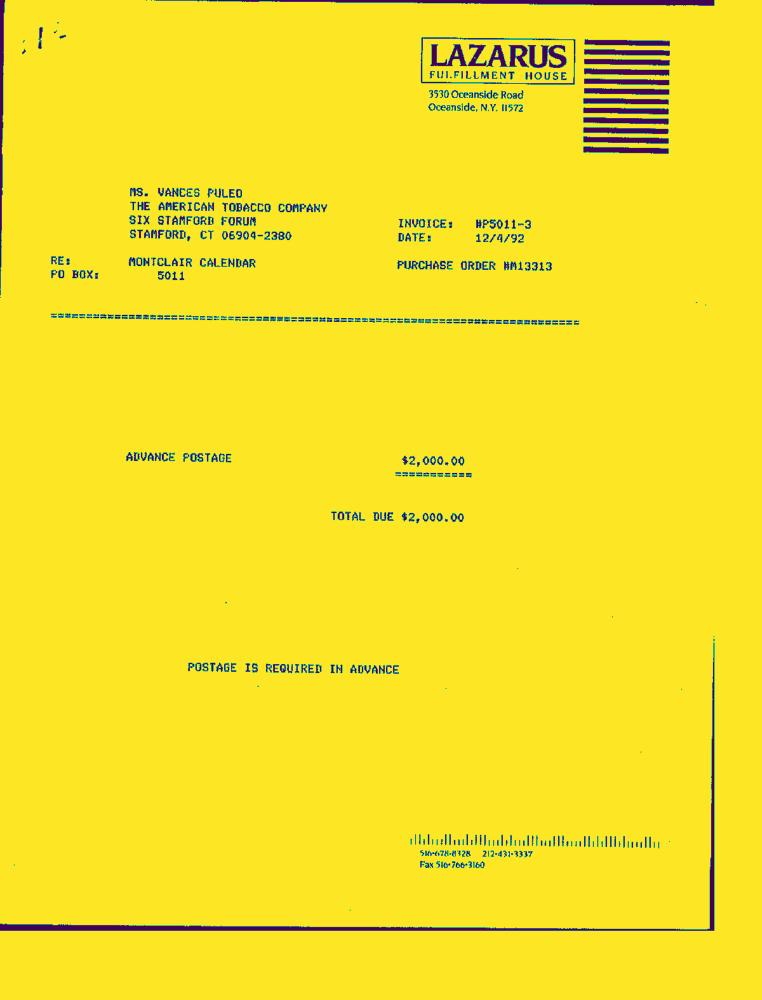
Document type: Invoice-Doc